Question: What is the potential diagnosis?
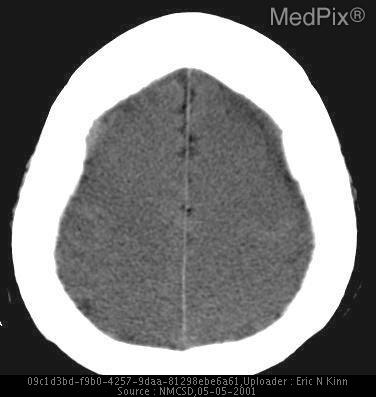
Answer: The possible diagnosis includes Any anoxic or hypoxic events - to include drowning, strangulation
Closed Head Injury
(These findings can be normal in premature infants).